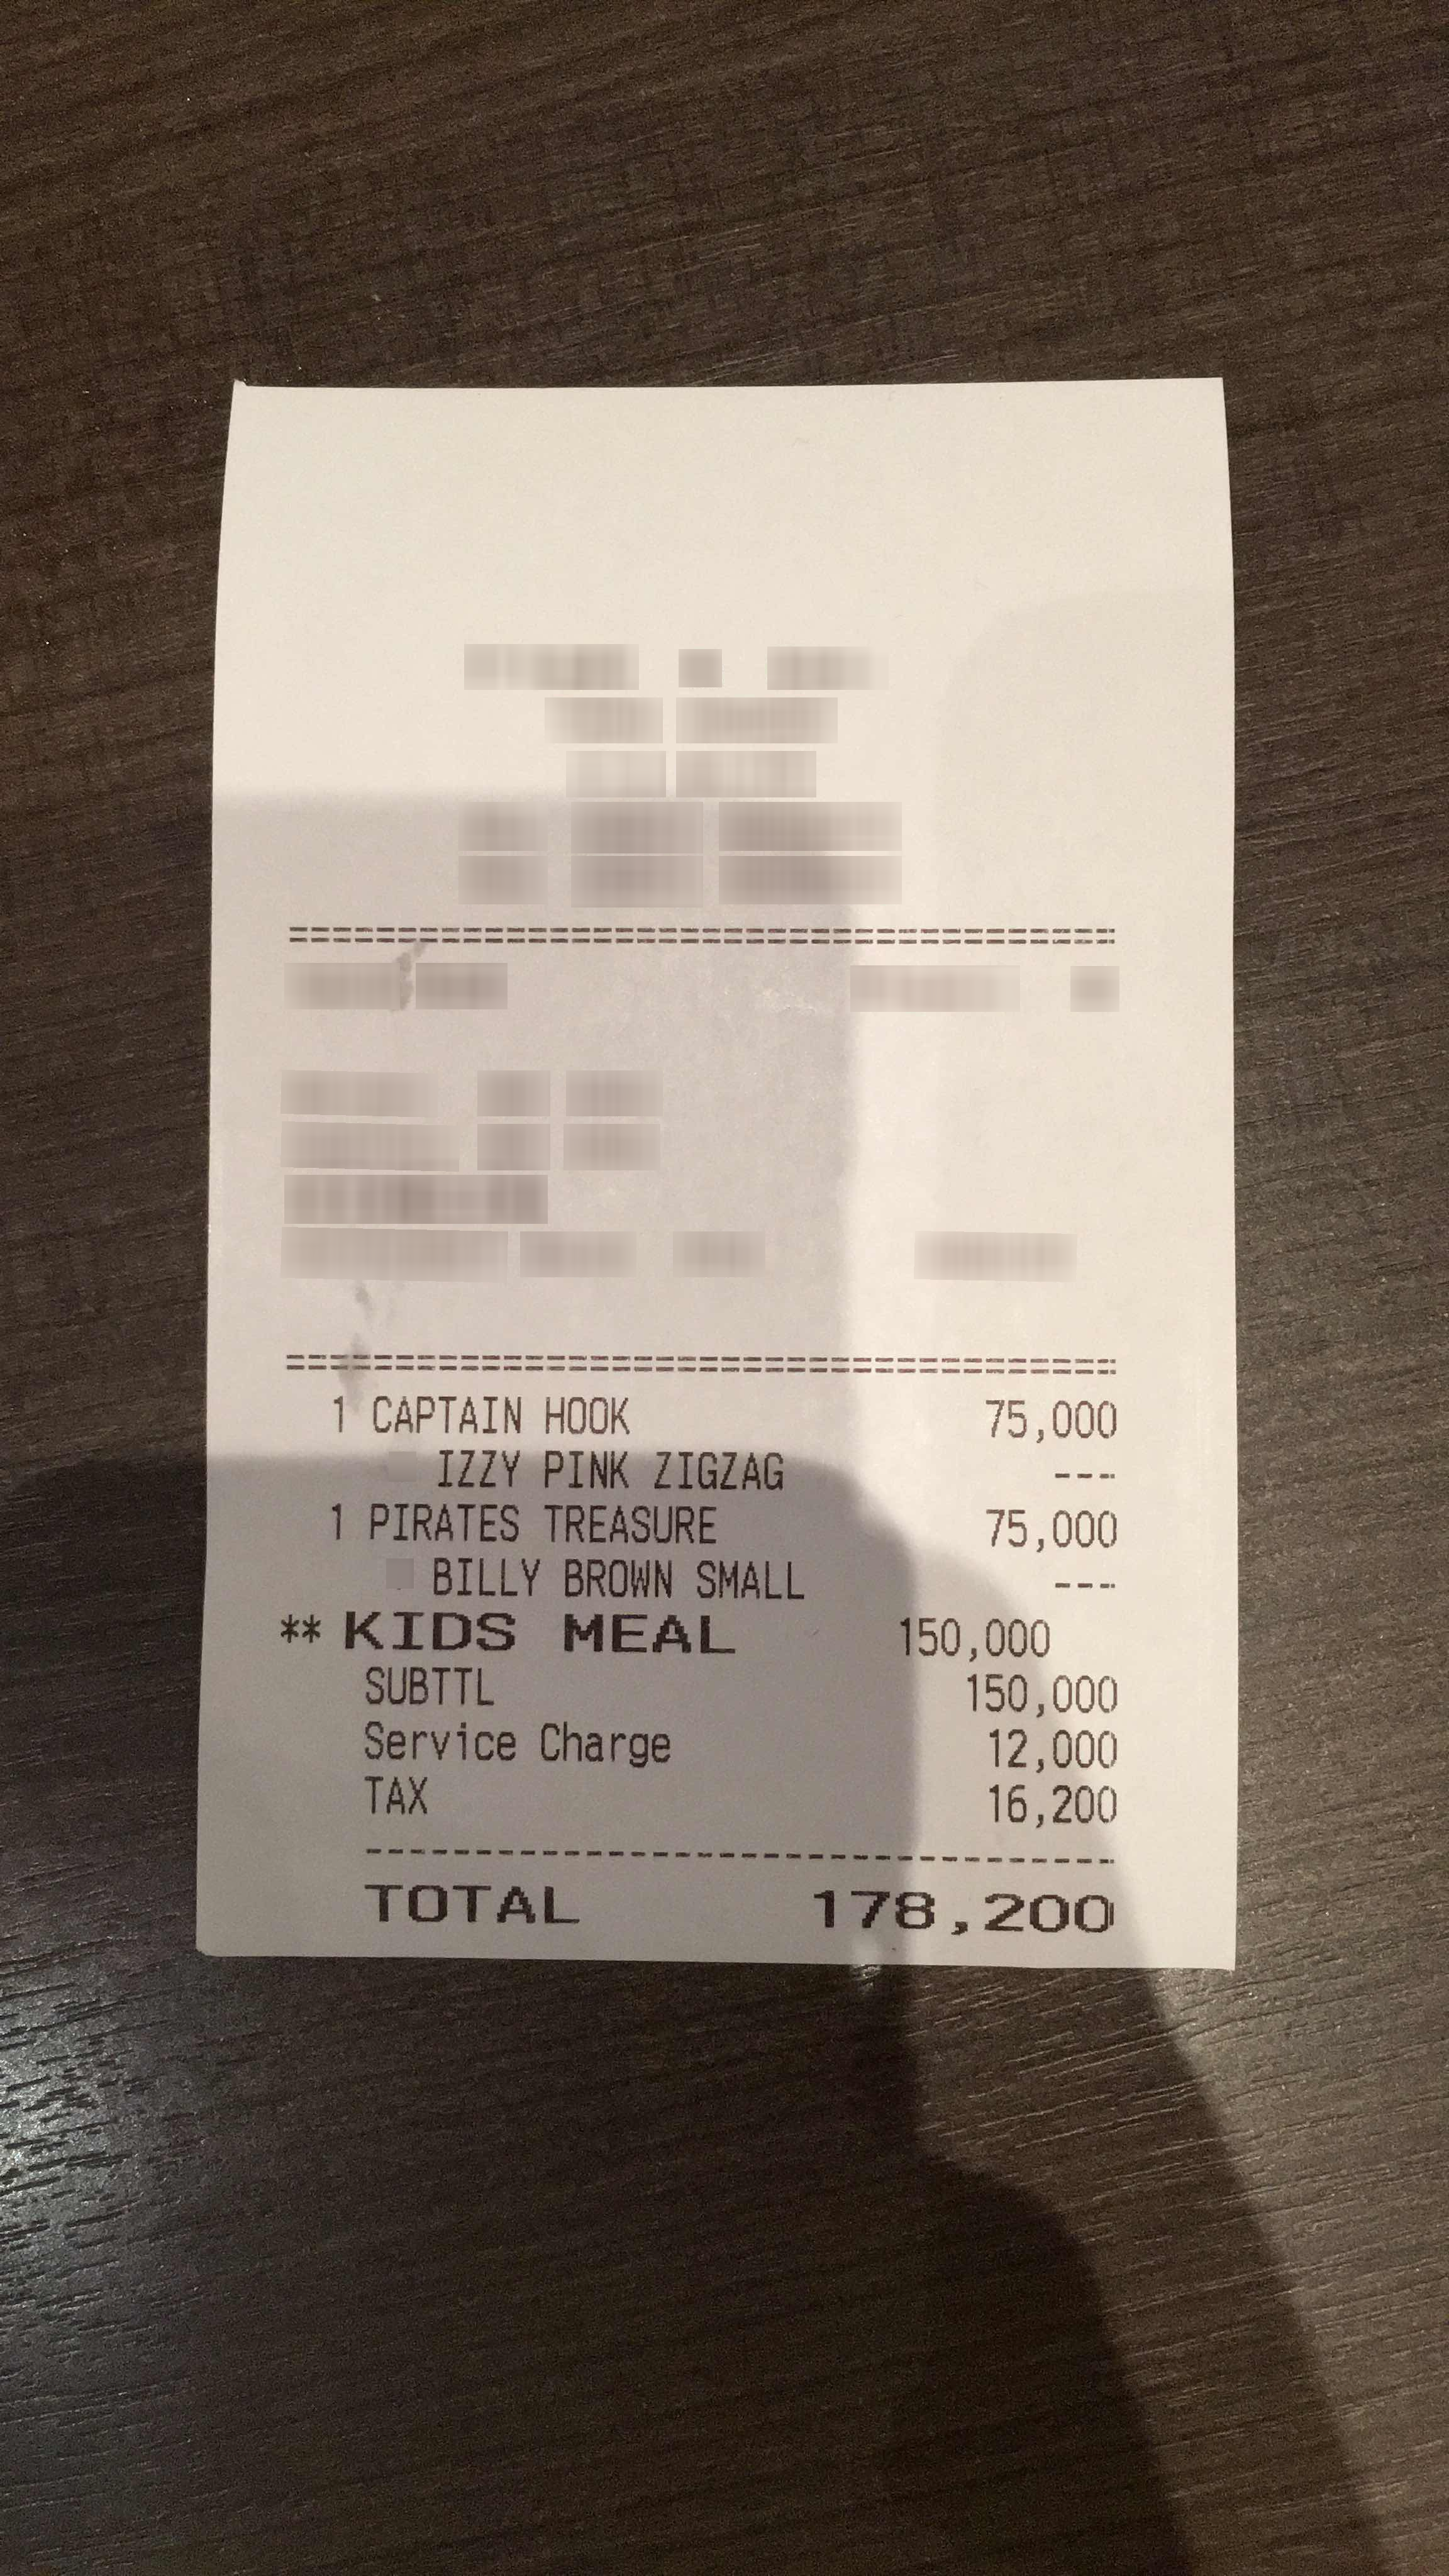
Number of items: 2
Subtotal: 150,000
Service charge: 12,000
Tax: 16,200
Other charges: 150,000
Total: 178,200
OCR text regions:
text: 1
text: CAPTAIN
text: HOOK
text: 75,000
text: IZZY
text: PINK
text: ZIGZAG
text: 1
text: PIRATES
text: TREASURE
text: 75,000
text: BILLY
text: BROWN
text: SMALL
text: SUBTTL
text: 150,000
text: Service
text: Charge
text: 12,000
text: TAX
text: 16,200
text: KIDS
text: MEAL
text: 150,000
text: TOTAL
text: 178,200